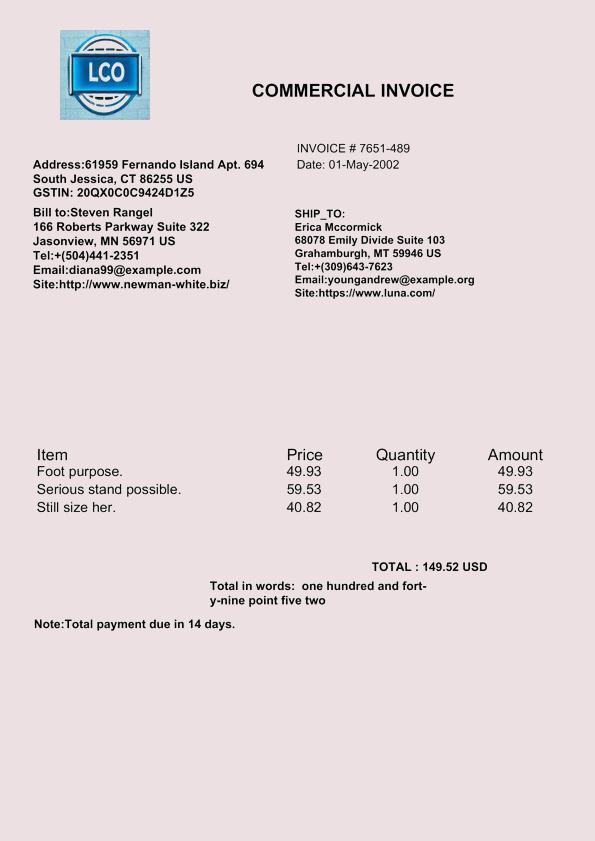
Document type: Invoice